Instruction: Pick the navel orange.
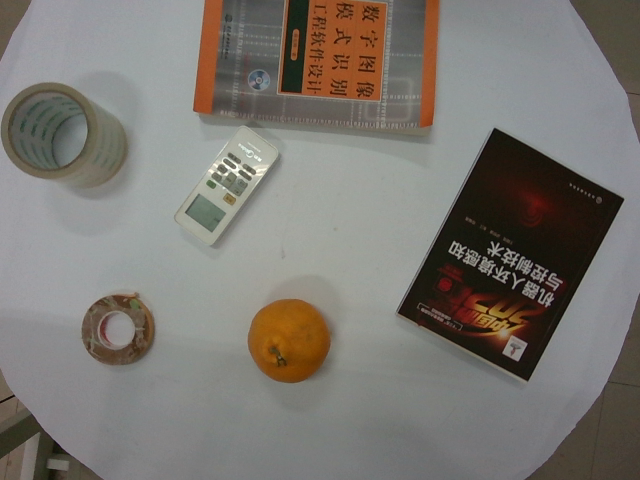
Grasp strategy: vertical